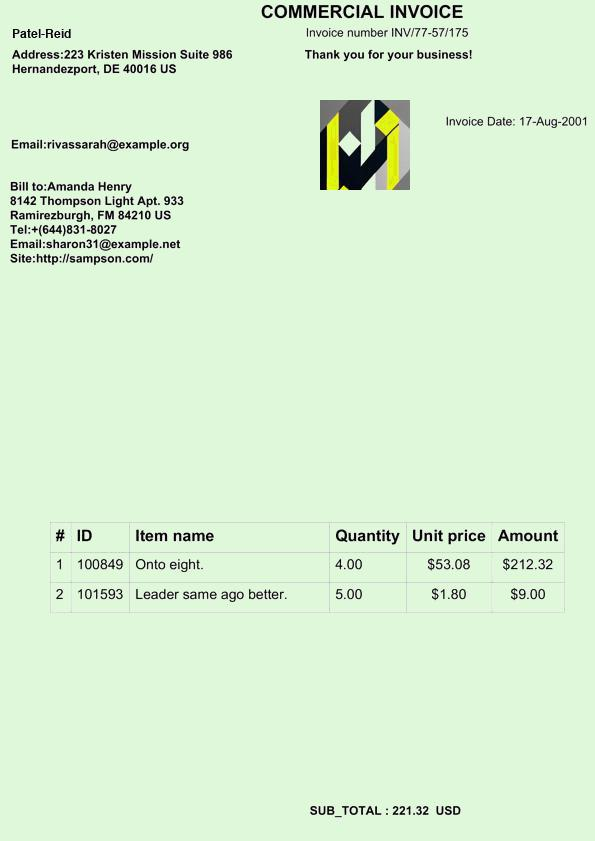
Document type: Invoice